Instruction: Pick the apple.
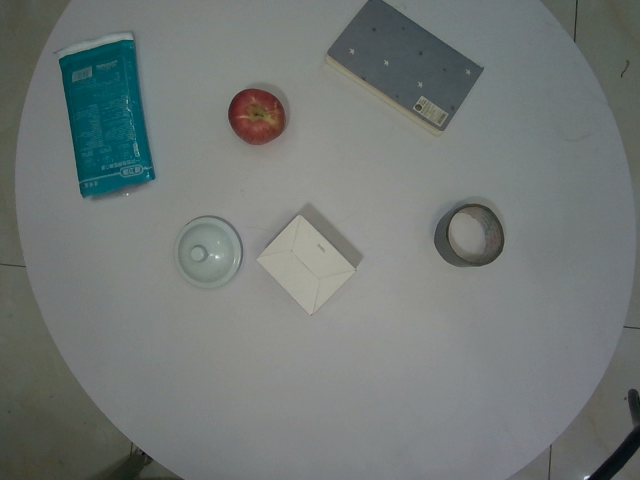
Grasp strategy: vertical